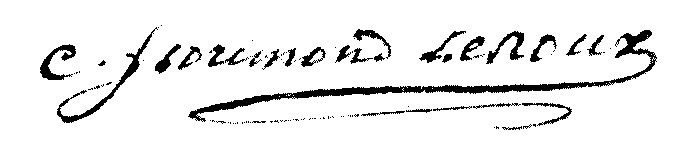
Signature of: charles florimond leroux